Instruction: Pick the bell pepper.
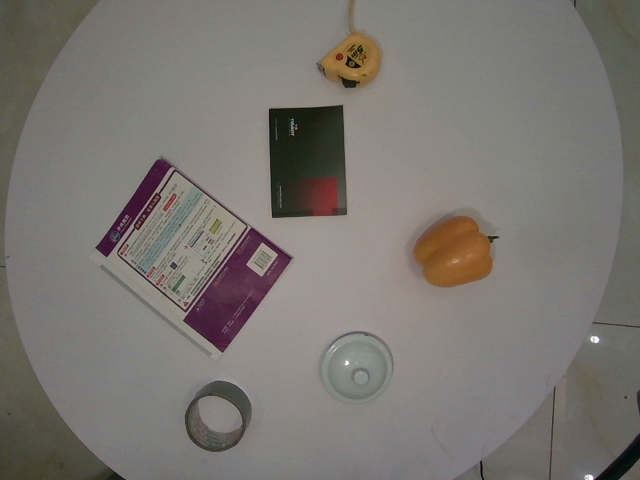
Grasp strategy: vertical